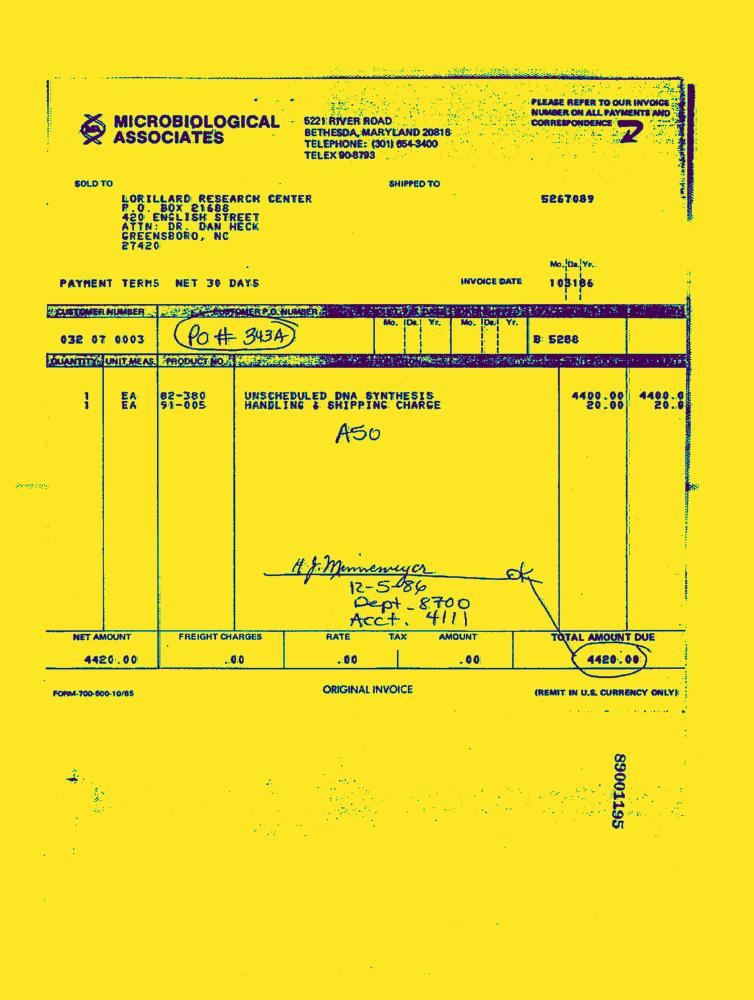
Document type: Invoice-Doc